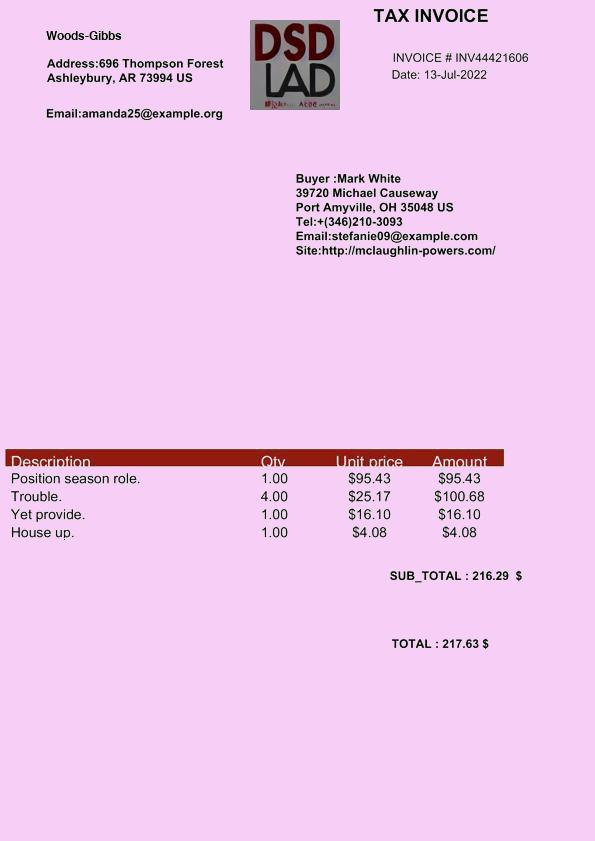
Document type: Invoice